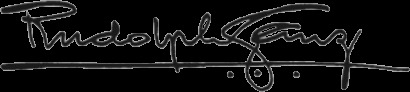
Signature of: rudolph ganz